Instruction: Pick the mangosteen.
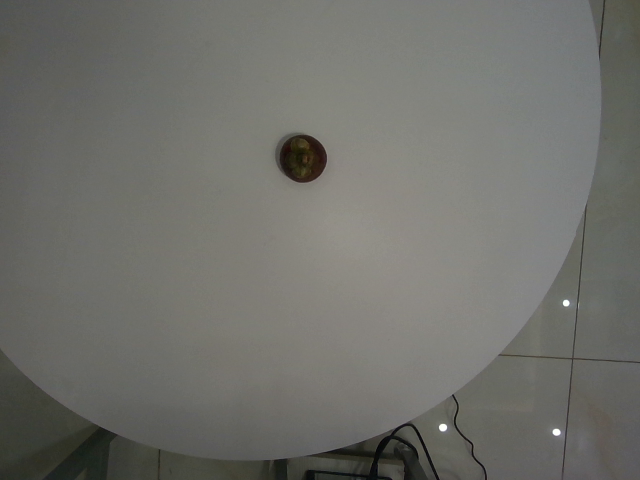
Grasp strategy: vertical